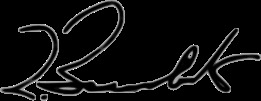
Signature of: dragutin zelenović